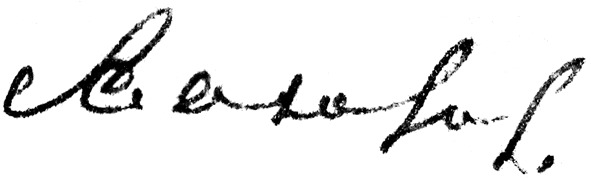
Signature of: q62974336